Identify and extract the amount in words, amount in numbers, payee name, cheque date, and bank name from the image.
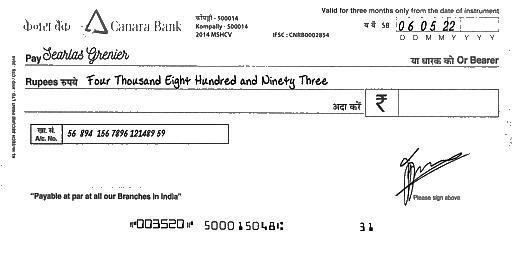
amt_in_words: Four Thousand Eight Hundred and Ninety Three
amt_in_figures:
payee_name: Searlas Grenier
bank_name: Canara Bank
cheque_date: 06/05/22